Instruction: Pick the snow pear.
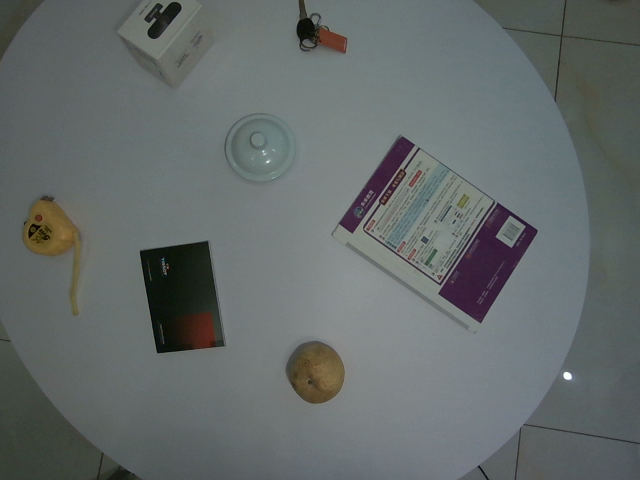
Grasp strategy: vertical